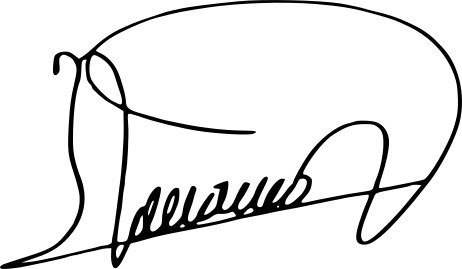
Signature of: juan barranco gallardo